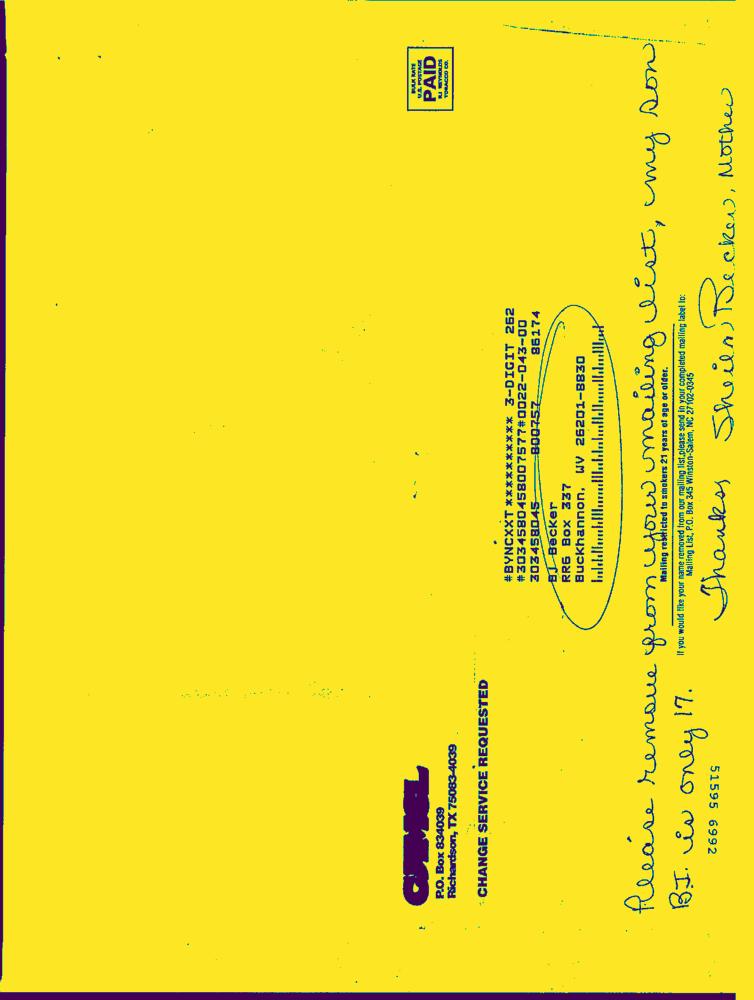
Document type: Hand-Written